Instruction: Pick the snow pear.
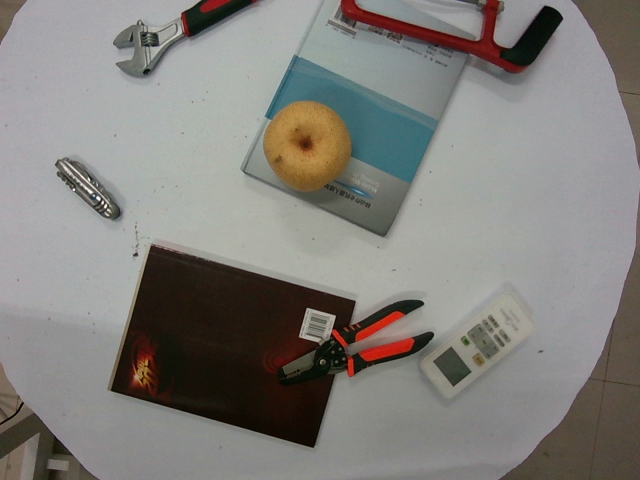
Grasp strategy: vertical